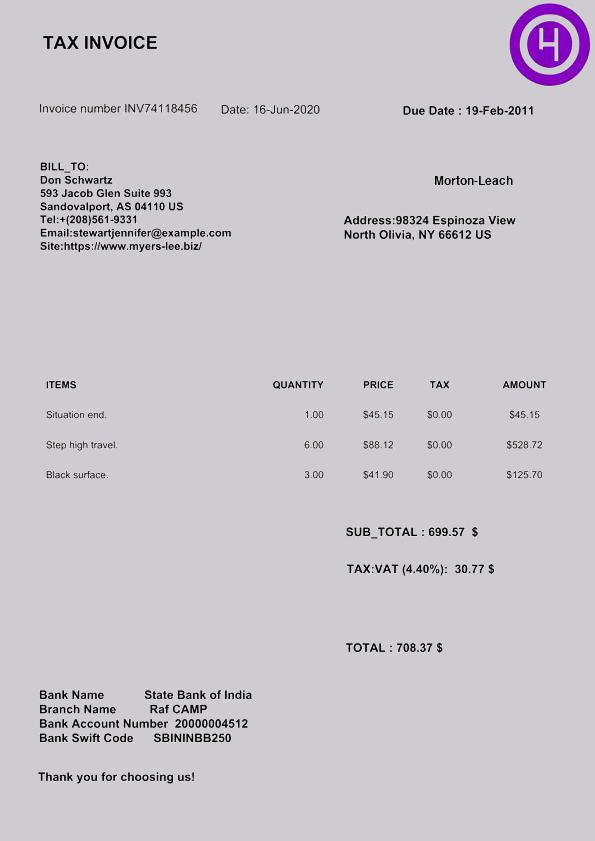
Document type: Invoice